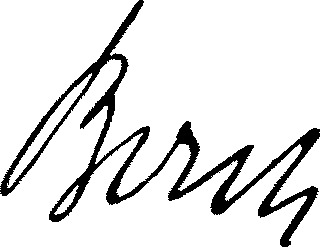
Signature of: carl bosch